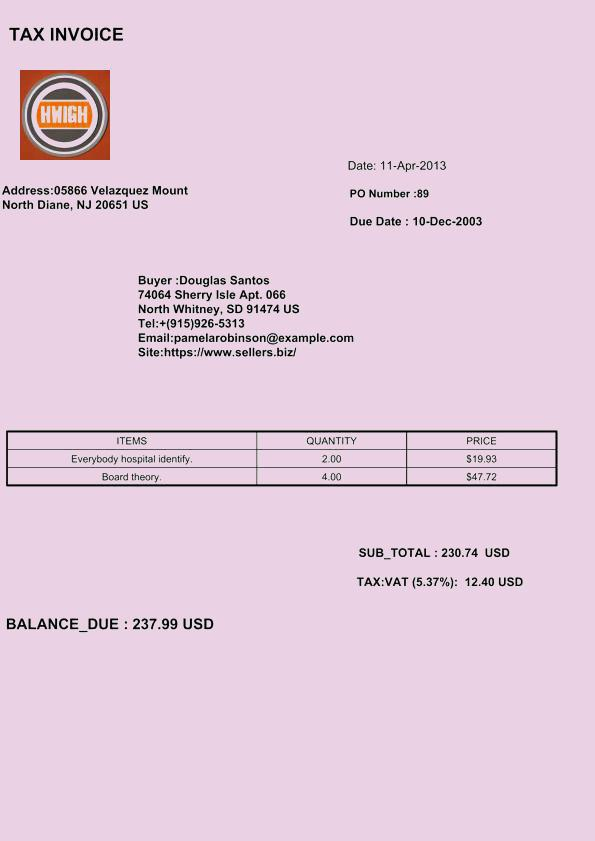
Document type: Invoice